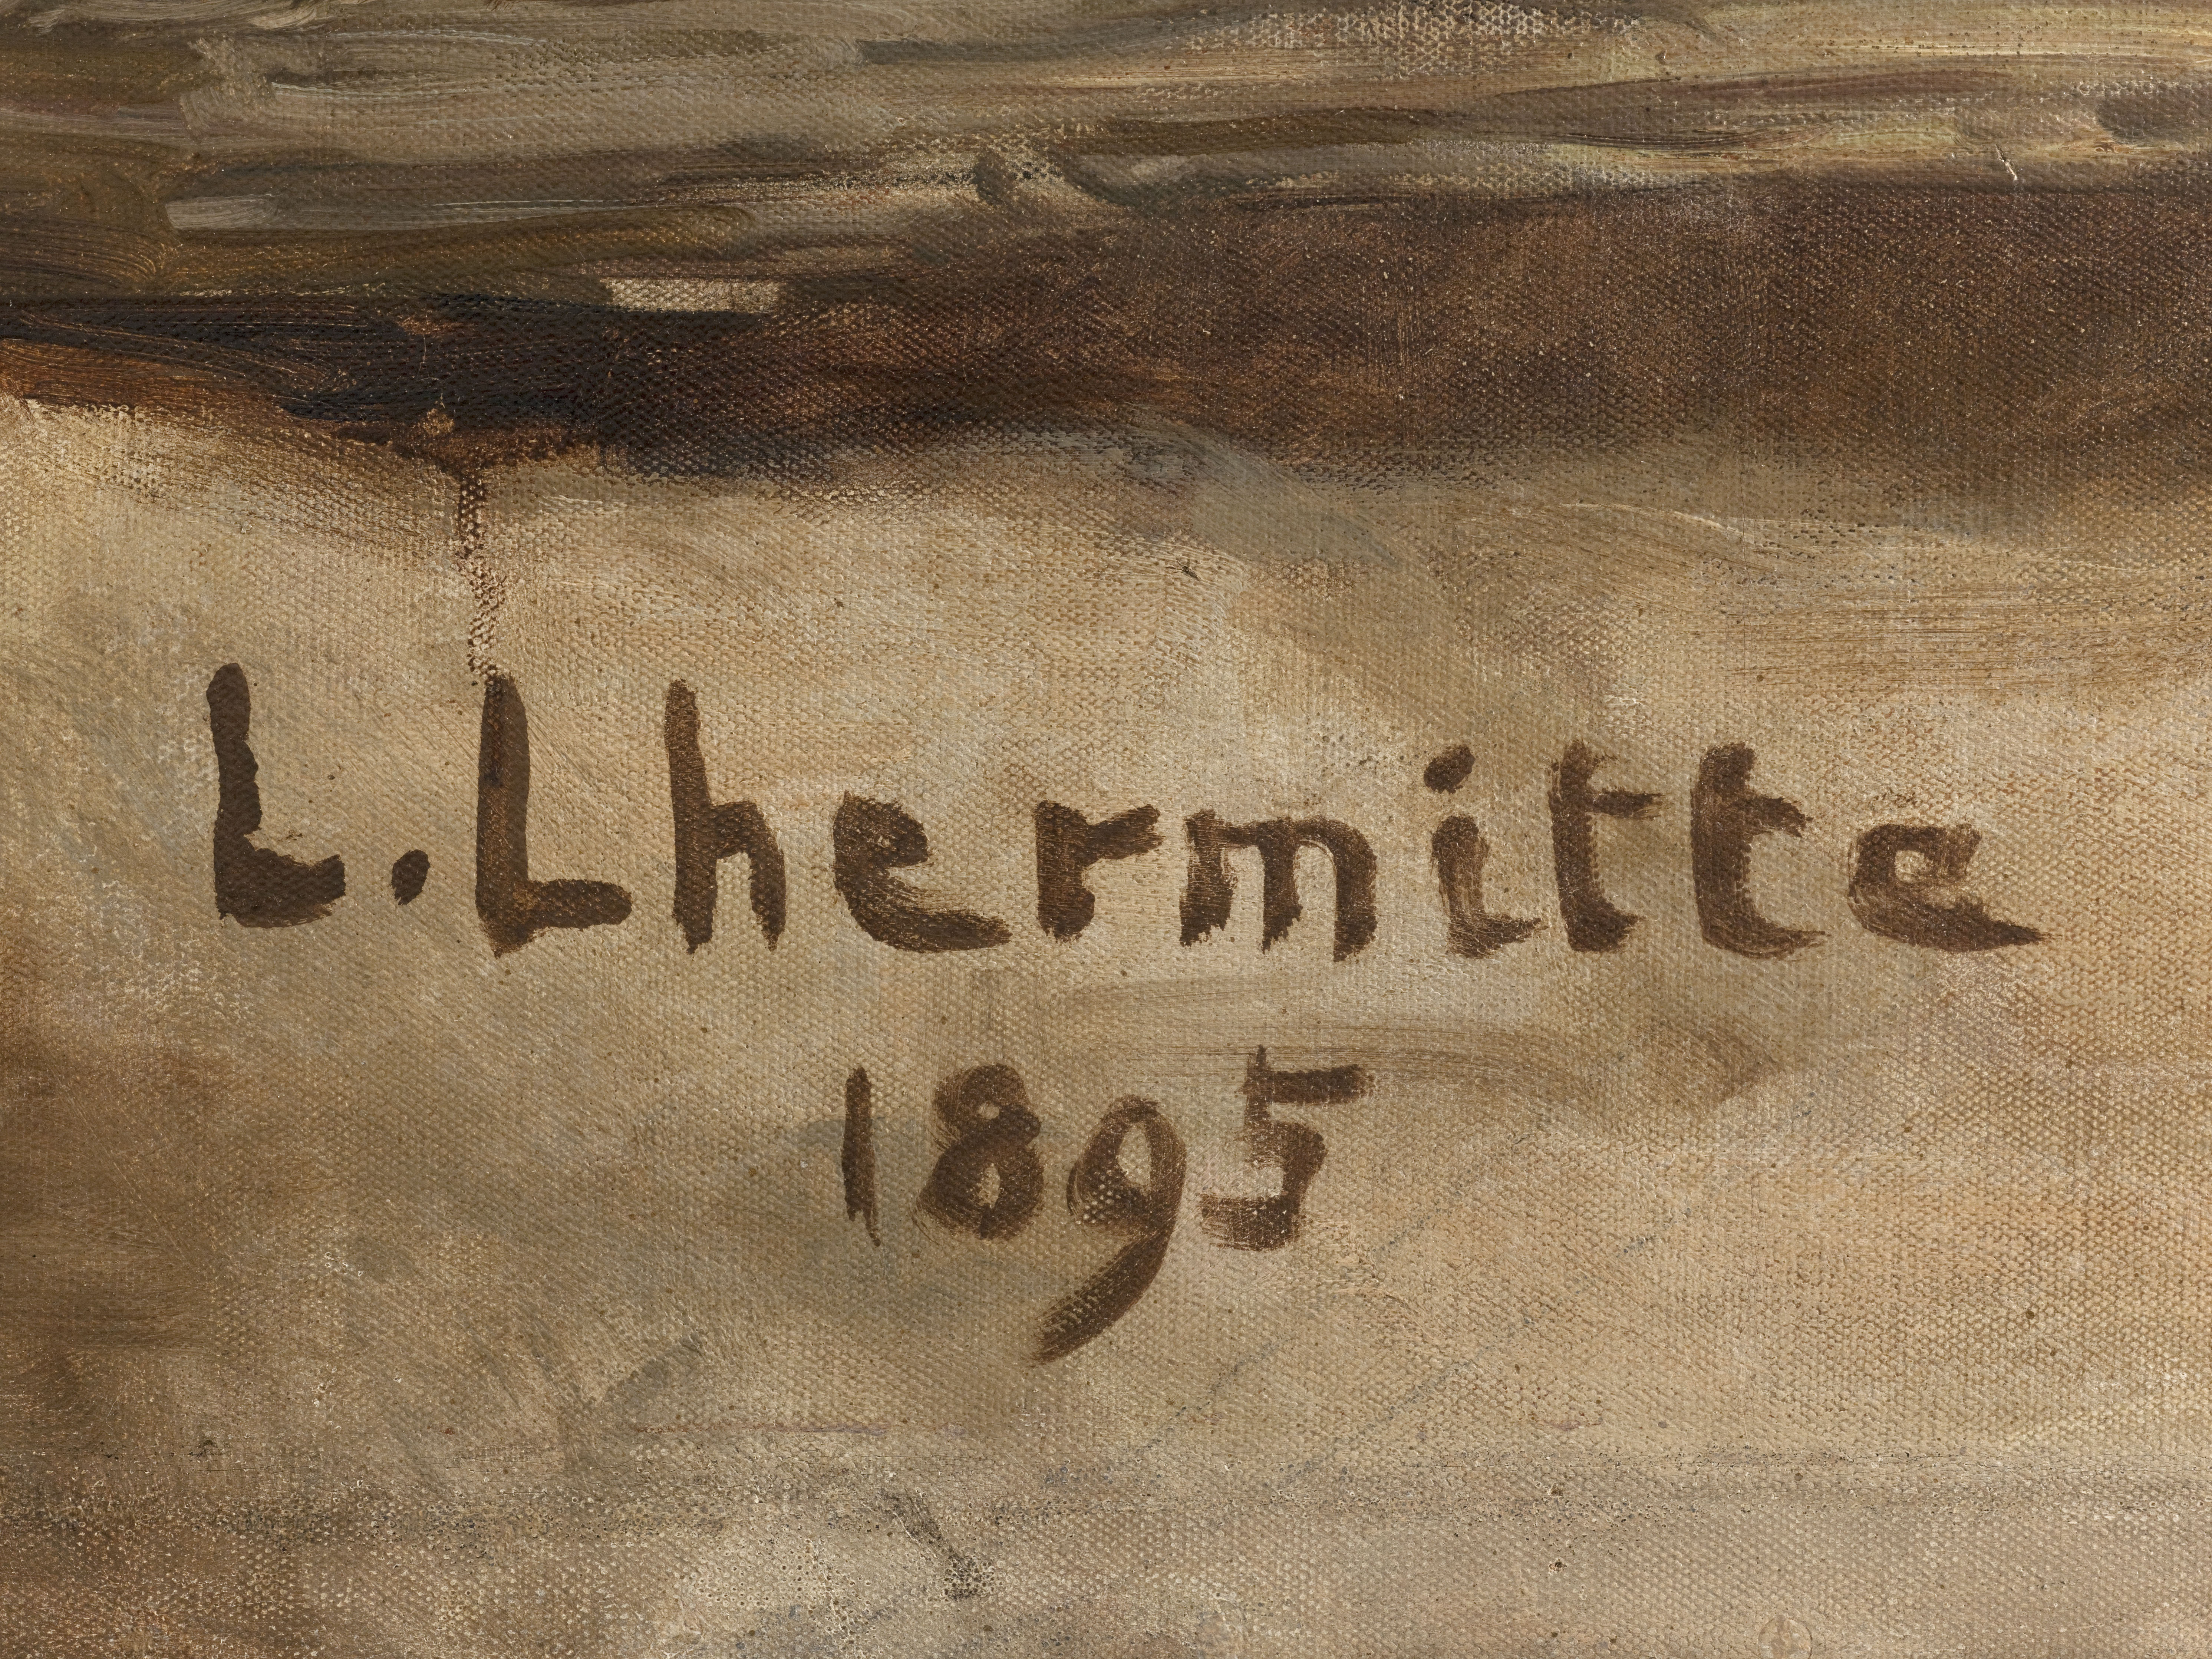
Signature of: léon augustin lhermitte